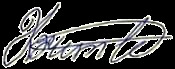
Signature of: ali karimli